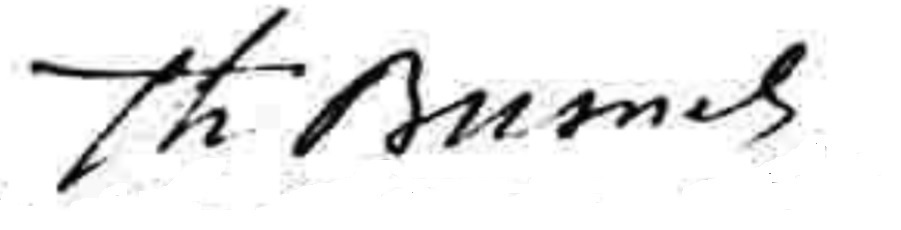
Signature of: théophile jean marie busnel